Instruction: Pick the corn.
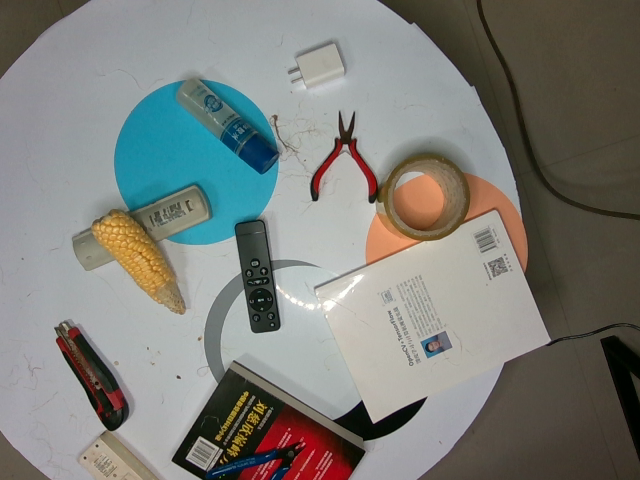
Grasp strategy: vertical